Question: What was observed in the imaging?
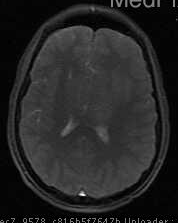
Answer: The imaging shows Large homogeneously enhancing lesion based in the dura of the falx, and pressing on the anterior cerebral hemisphere.  There is rightward mass effect on the falx as well as inferior displacement of the body of the corpus callosum with partial effacement of the third ventricle.  The mass looks extraaxial, but has intraaxial vasogengenic edema in frontal lobes surrounding the mass. Large homogeneously enhancing lesion based in the dura of the falx, and pressing on the anterior cerebral hemisphere.  There is rightward mass effect on the falx as well as inferior displacement of the body of the corpus callosum with partial effacement of the third ventricle.  The mass looks extraaxial, but has intraaxial vasogengenic edema in frontal lobes surrounding the mass..